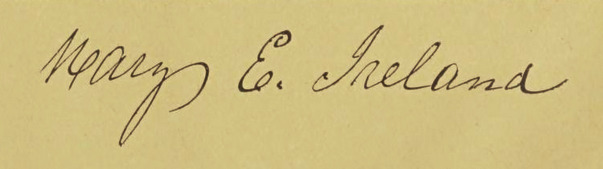
Signature of: mary e ireland